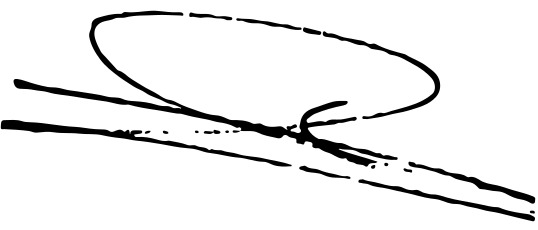
Signature of: awad hamed al bandar